Question: How is the property described in the document?
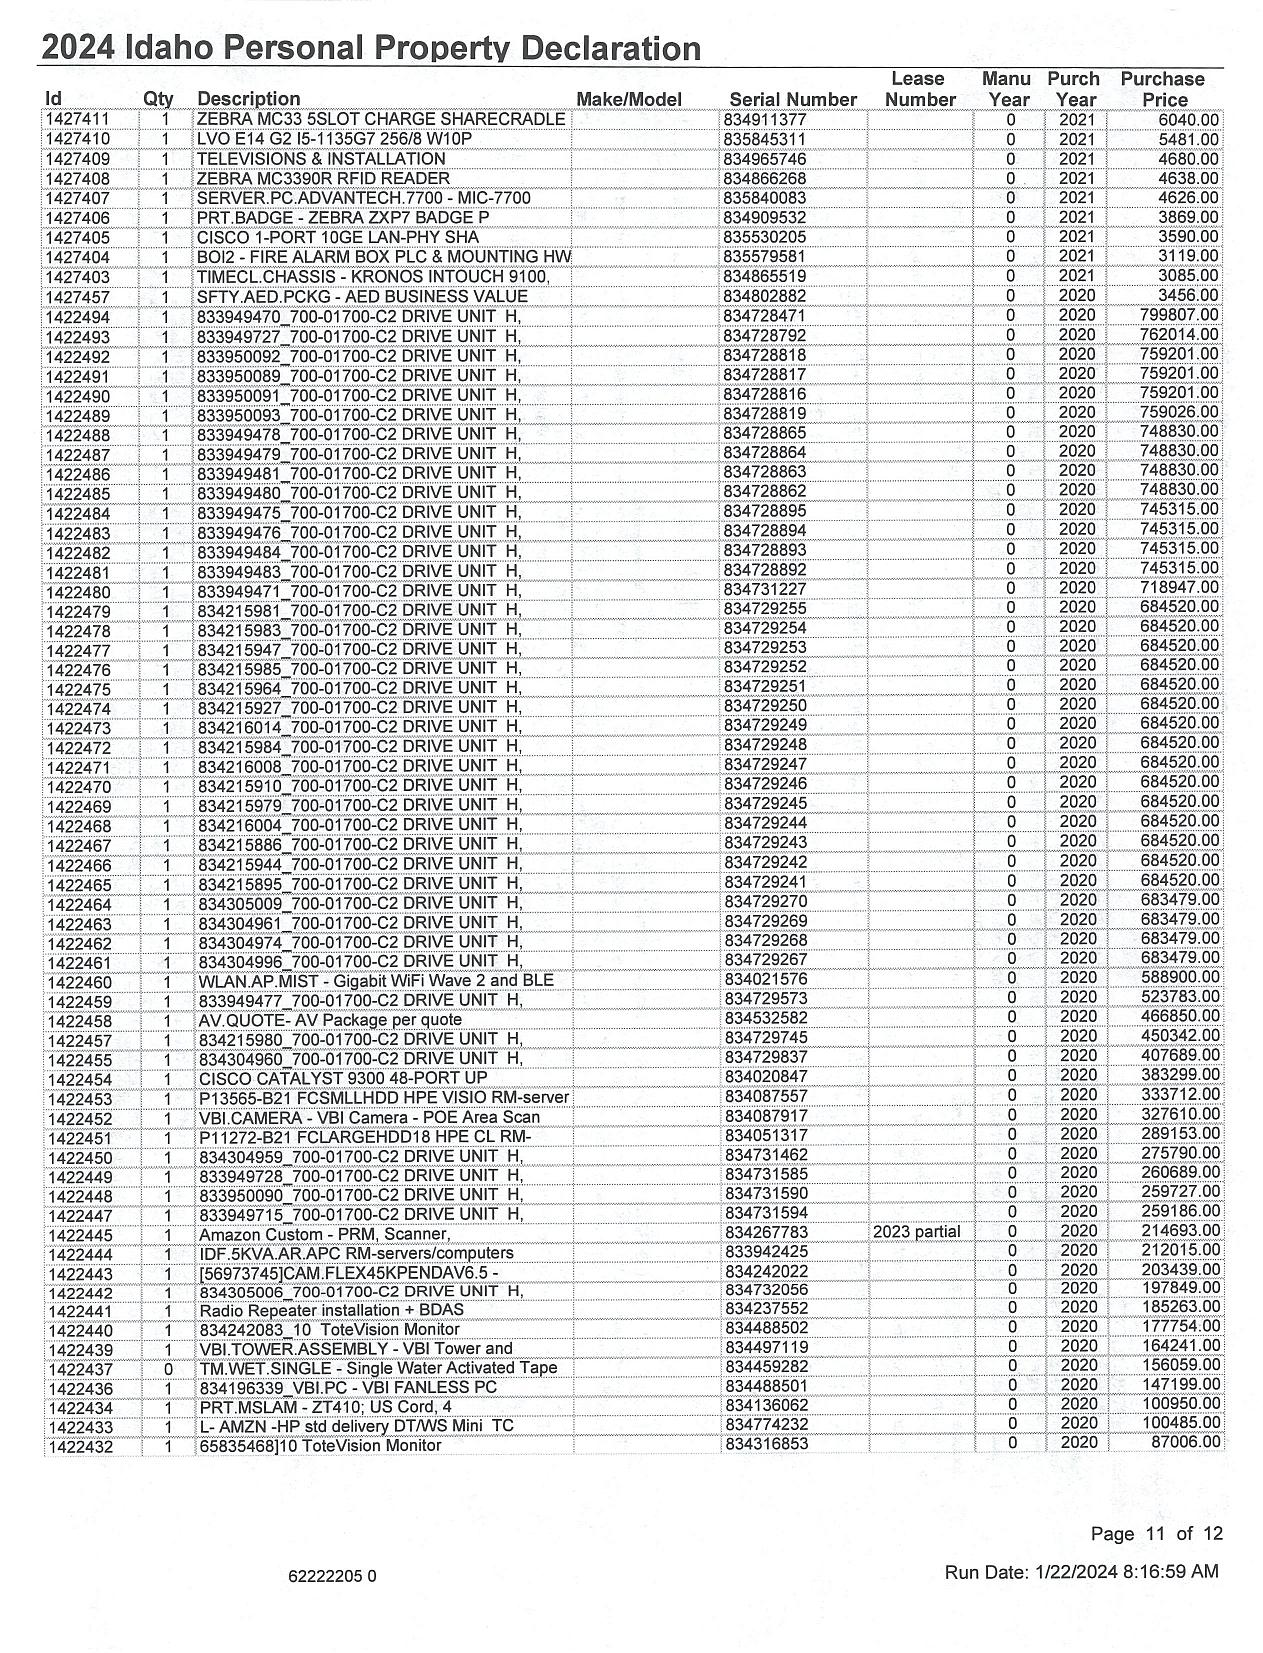
Answer: "ZEBRA MC33 SSLOT CHARGE SHARECRADLE, LVO E14 G2 IS-113567 ZERO MTNG, TELEVISIONS & INSTALLATION, ZEBRA MC3390R RFID READER, SERVER PC ADVANTECH 7700 - MIC-7700, PFU BUNDLE - ZEBRA ZXP7 BADGE P, CISCO 1-PORT 10GE LAN-PHY SHA, BOX - FIRE ALARM BOX R/CP LKD MOUNTING HW"